Question: What is the property identification or parcel number listed?
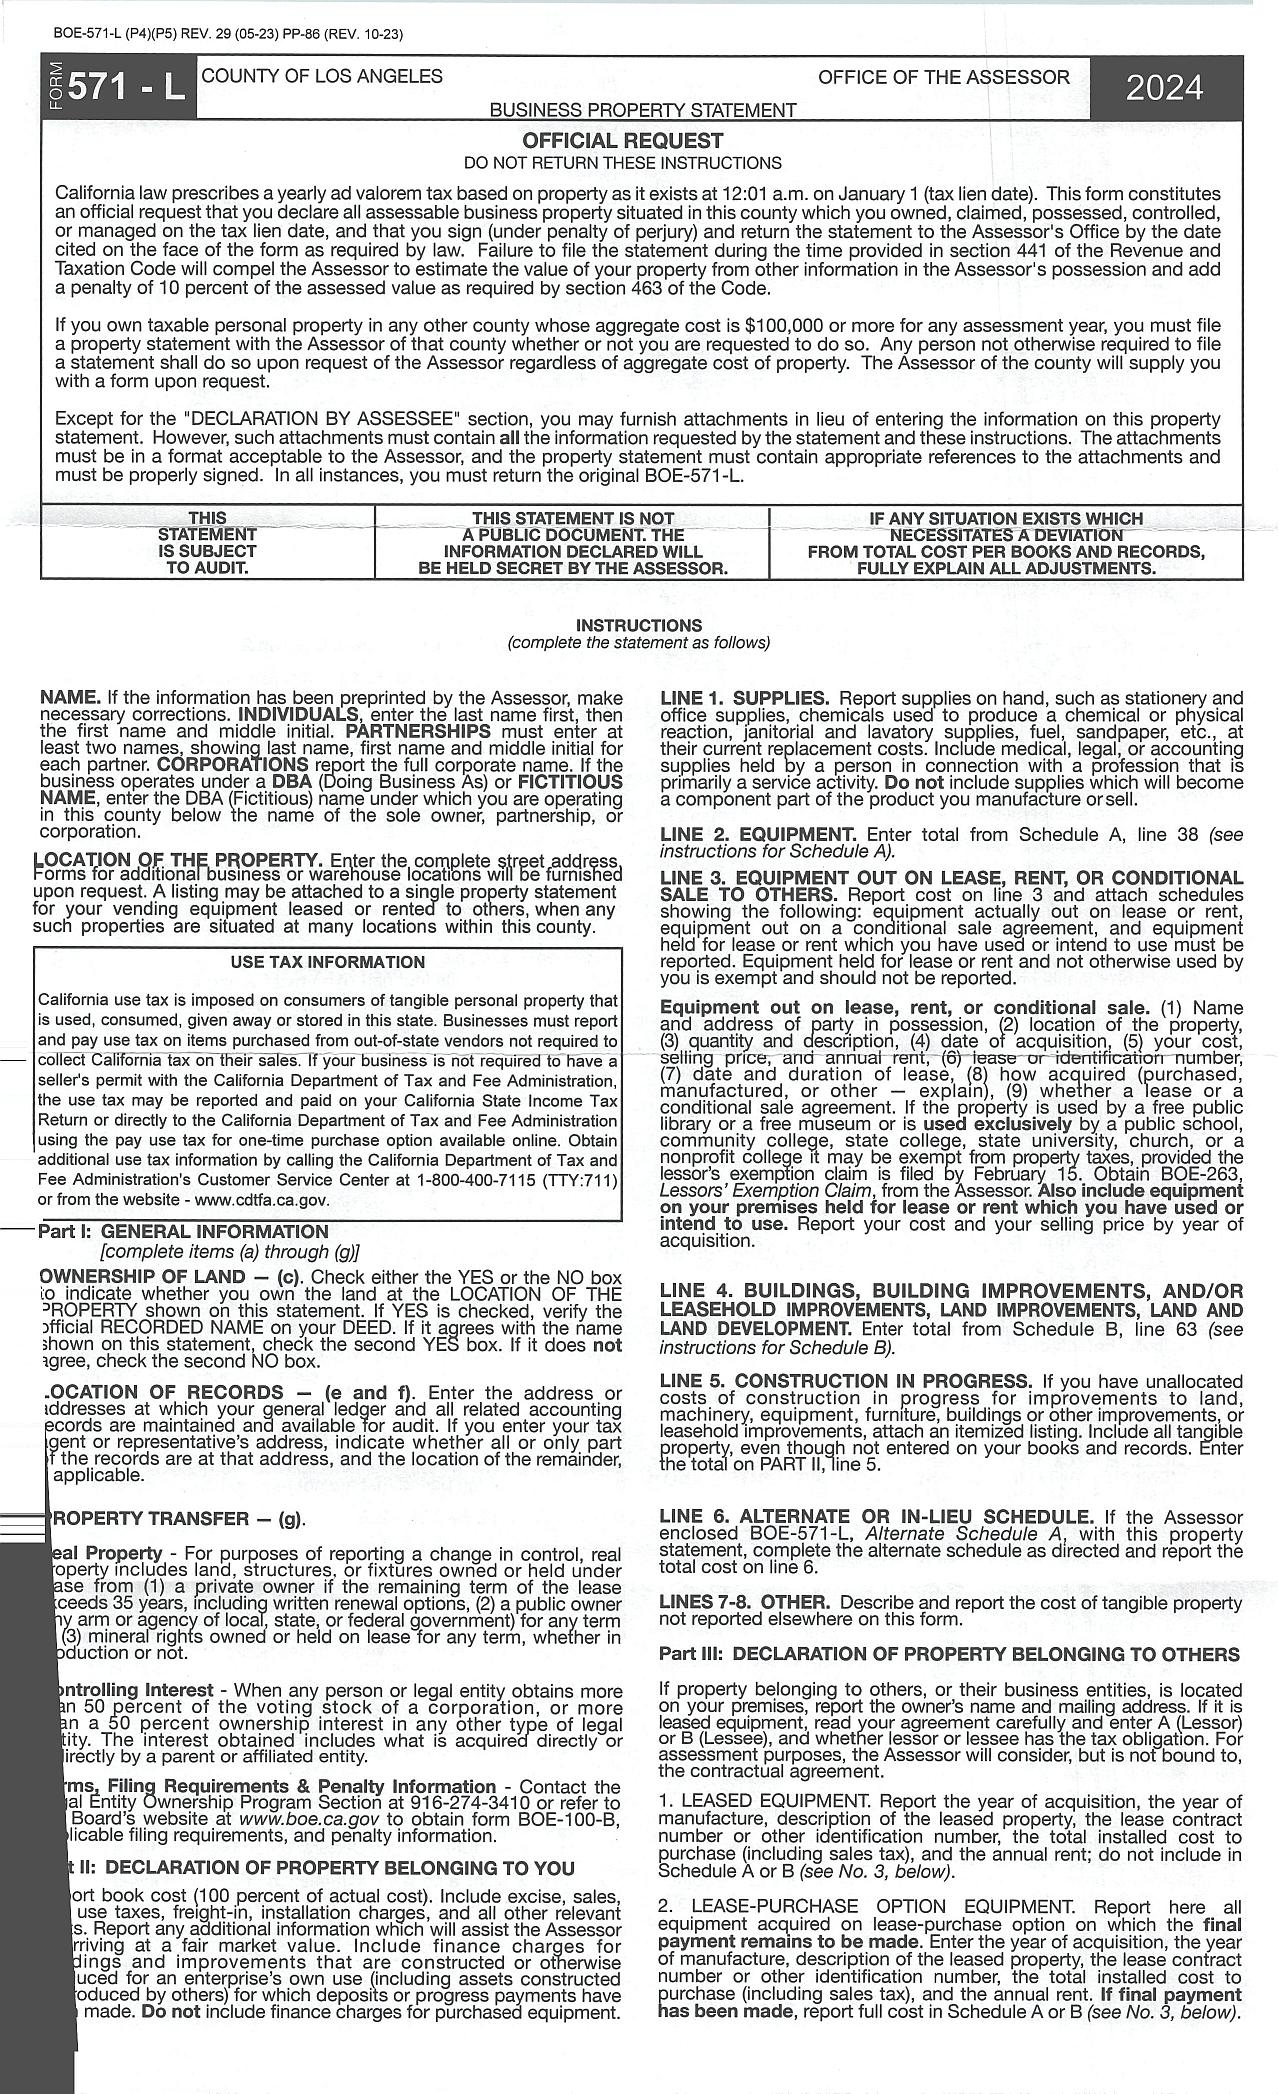
Answer: "571-L"